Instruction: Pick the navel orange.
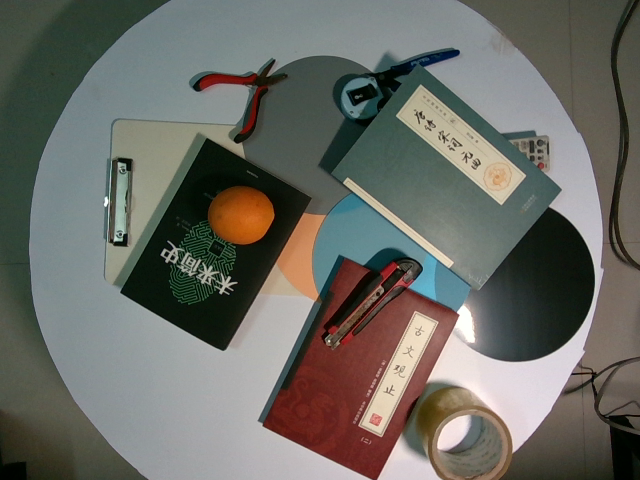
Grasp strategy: vertical